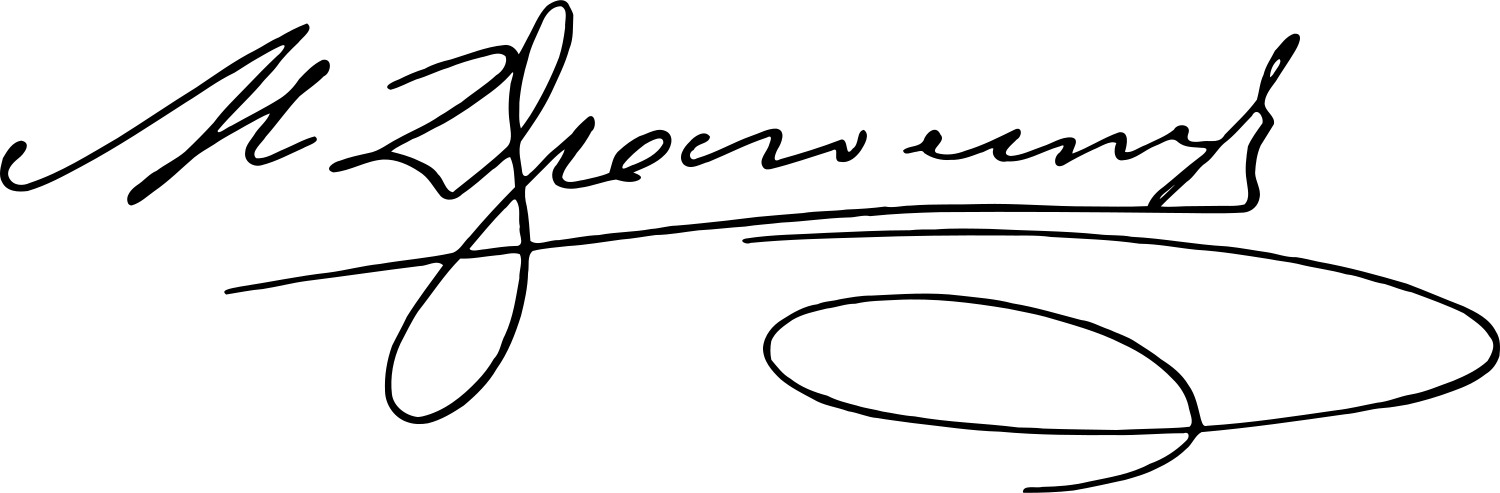
Signature of: mikhail dragomirov